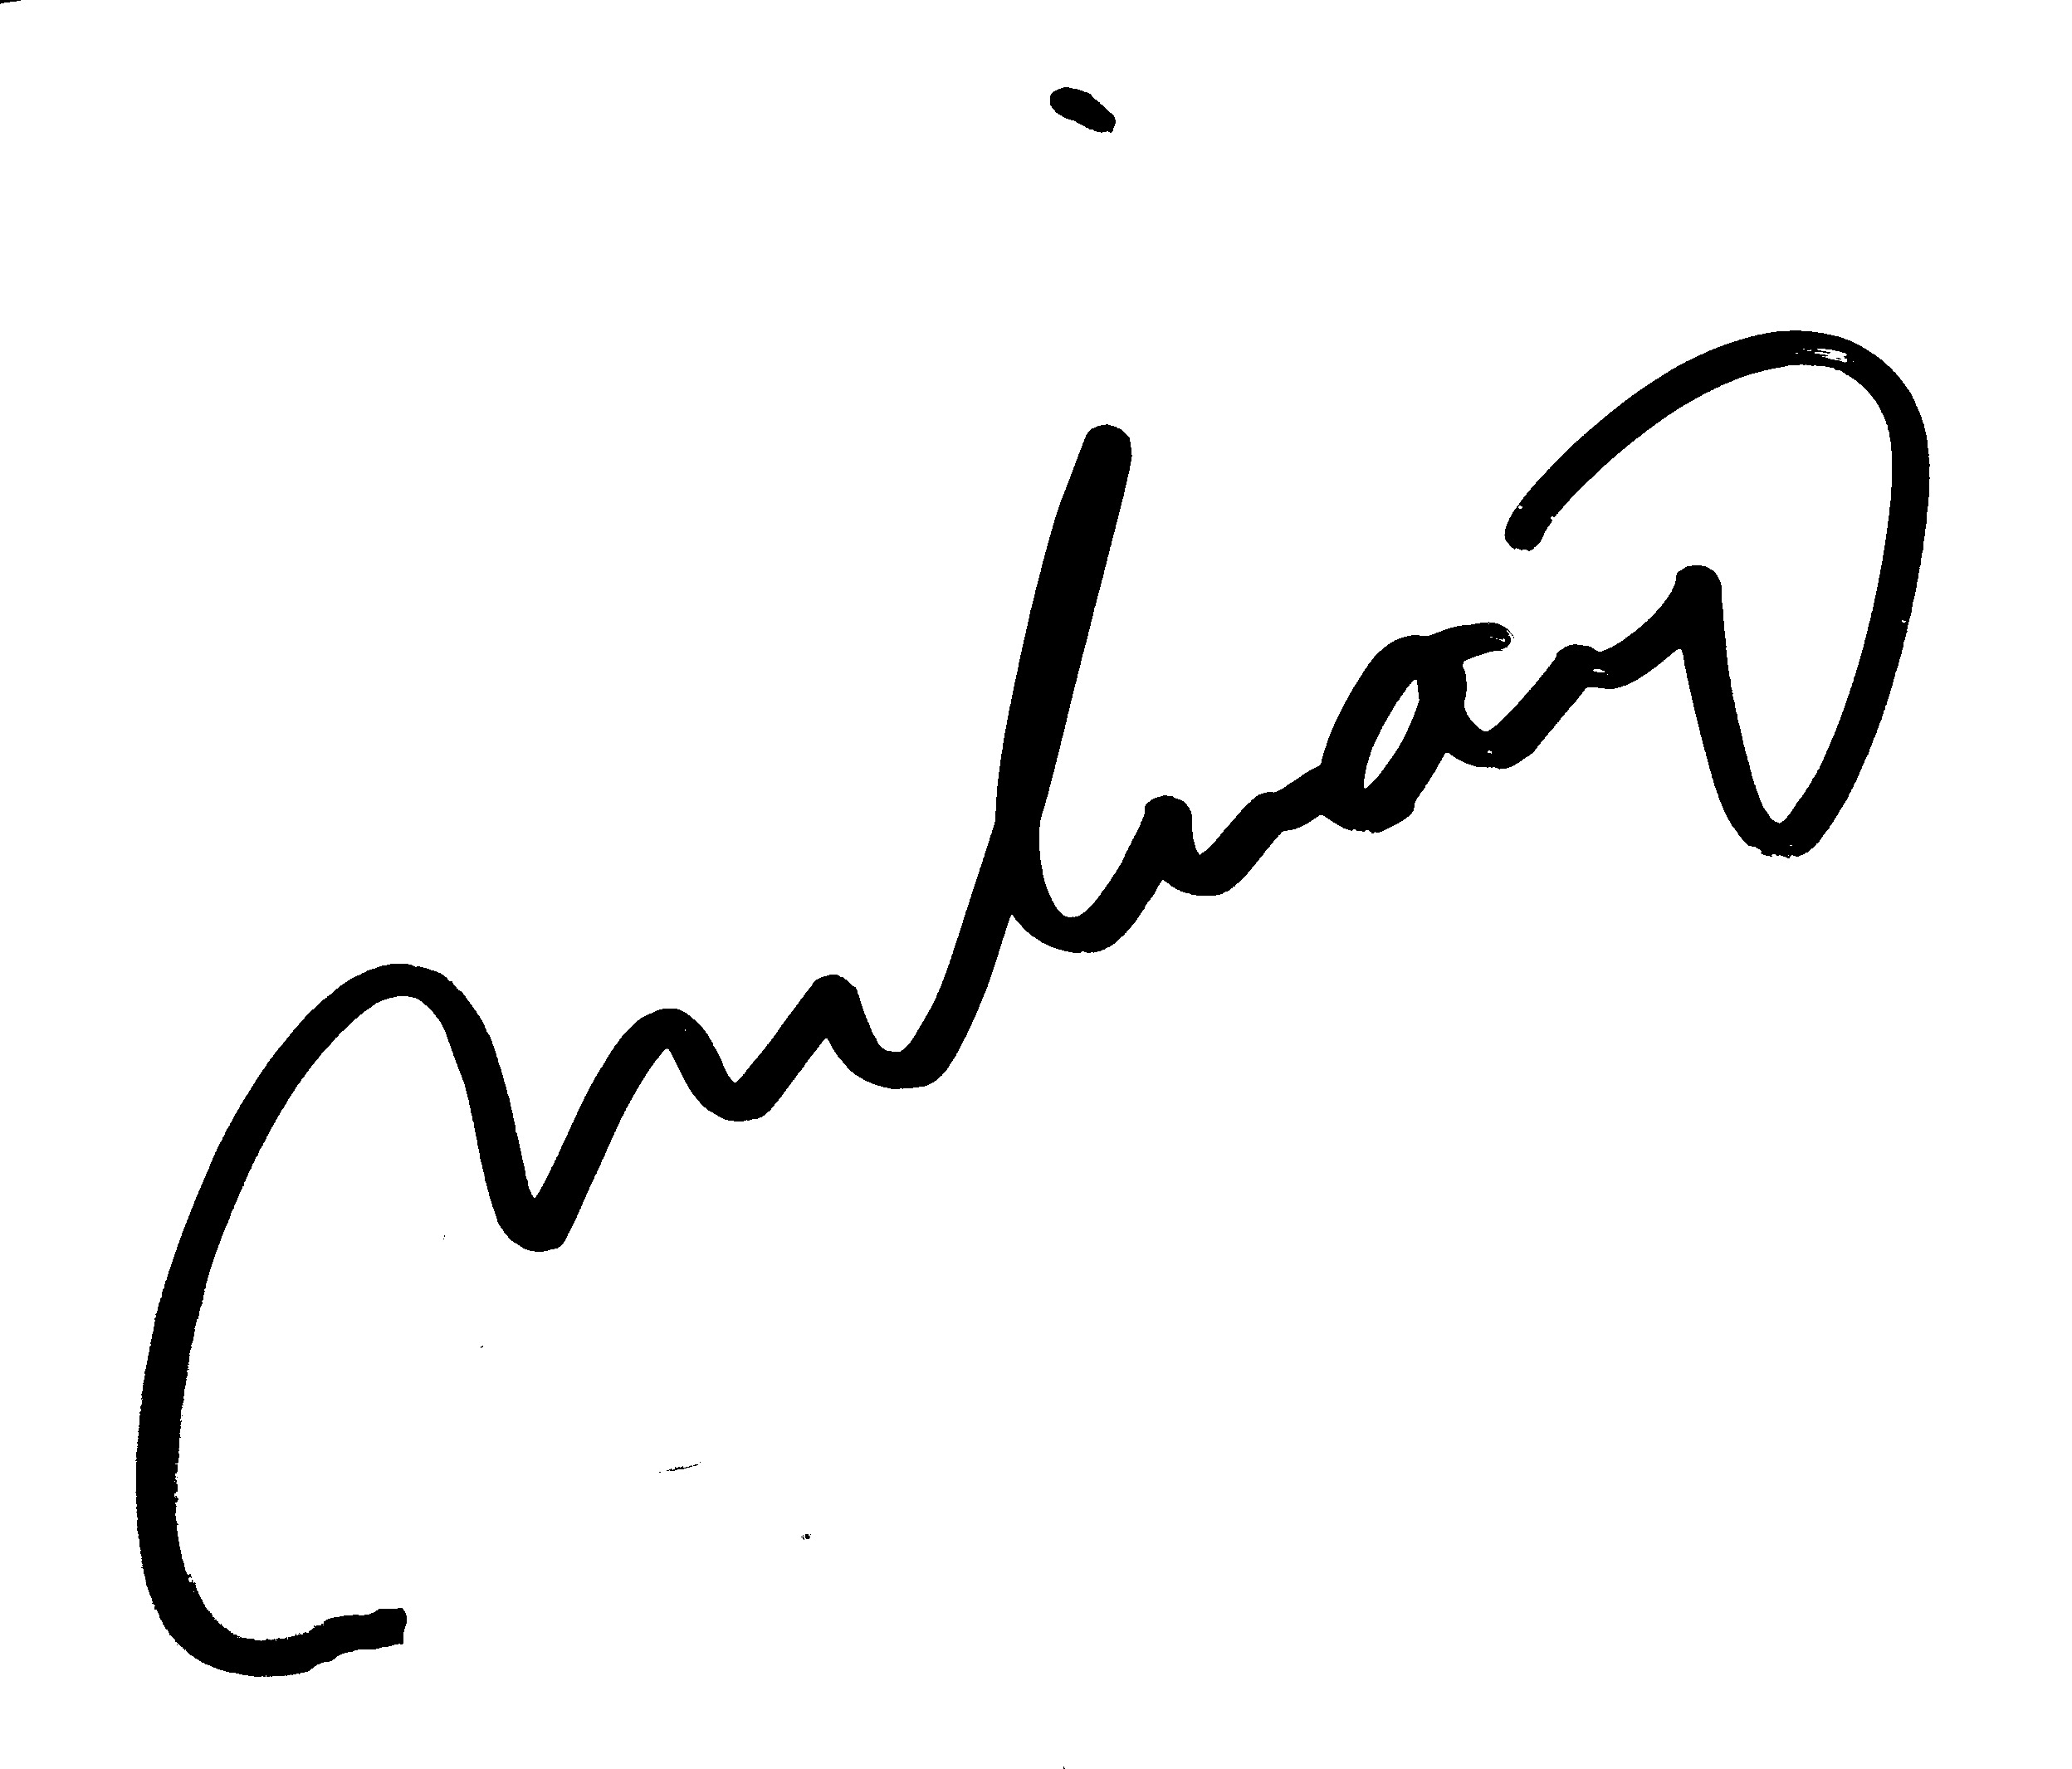
Signature of: minamo